Question: In what way does the history help explain the case?
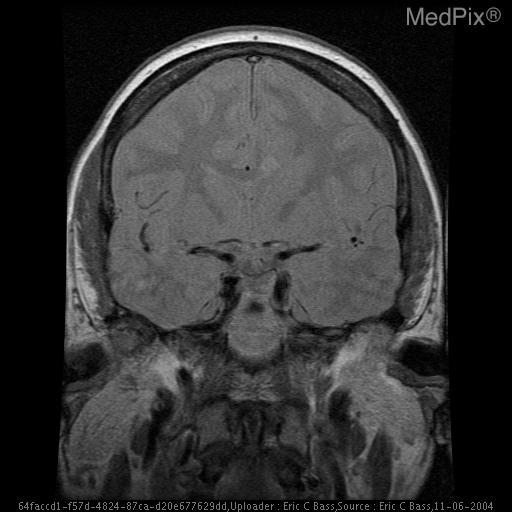
Answer: The patient's history of 54yo female with life long history of epilepsy and seizures. is key in understanding the case.